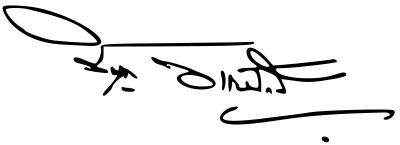
Signature of: sanya dharmasakti